Question: What type of tax is indicated in the document, personal property or real estate?
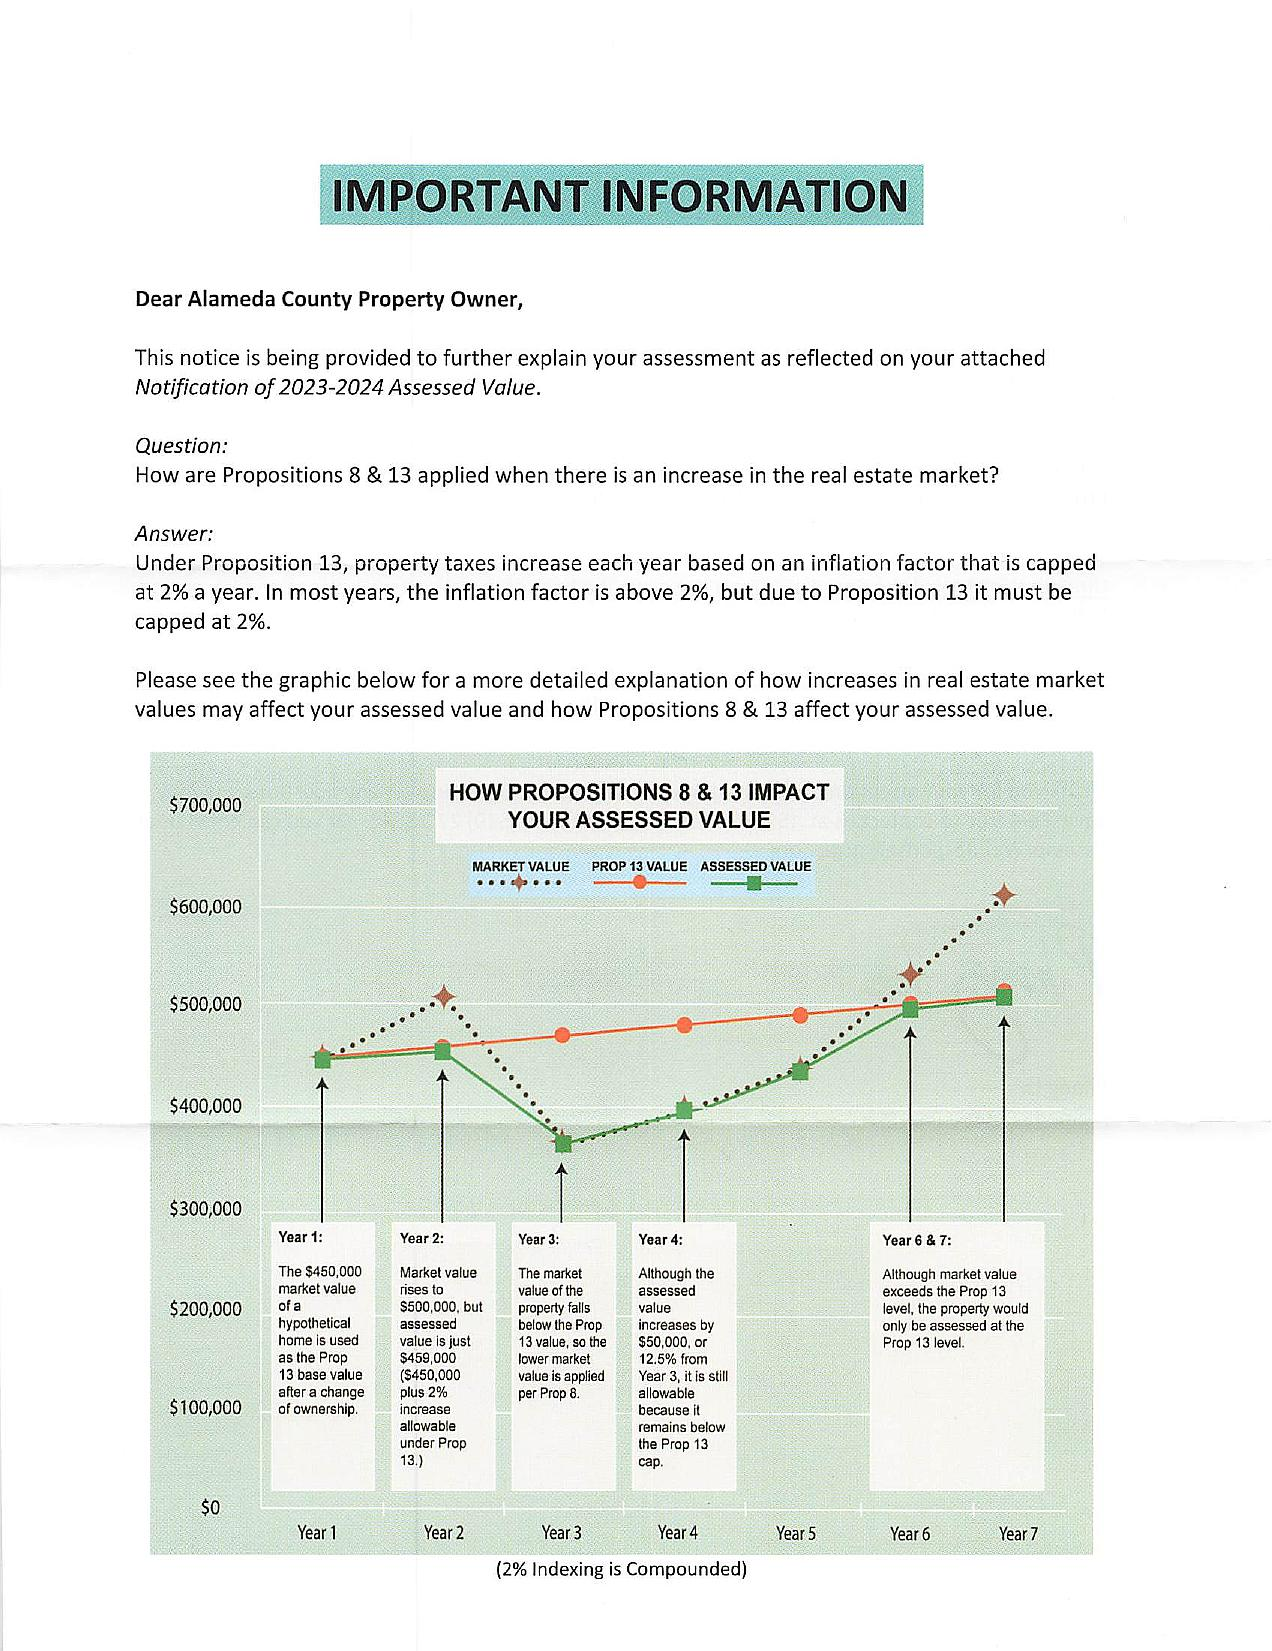
Answer: "Real Estate Tax"